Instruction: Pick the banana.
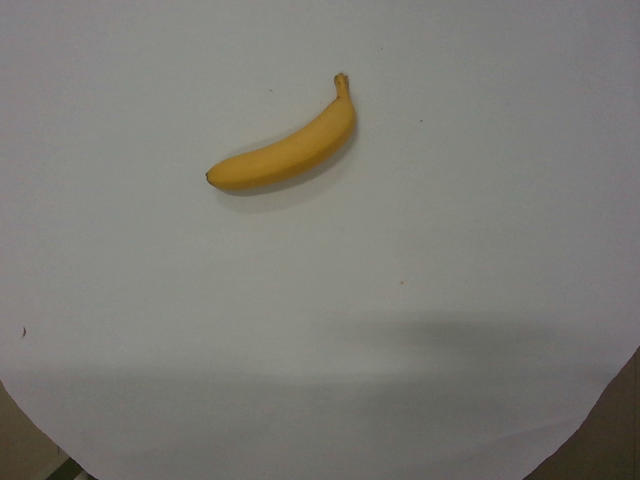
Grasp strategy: vertical